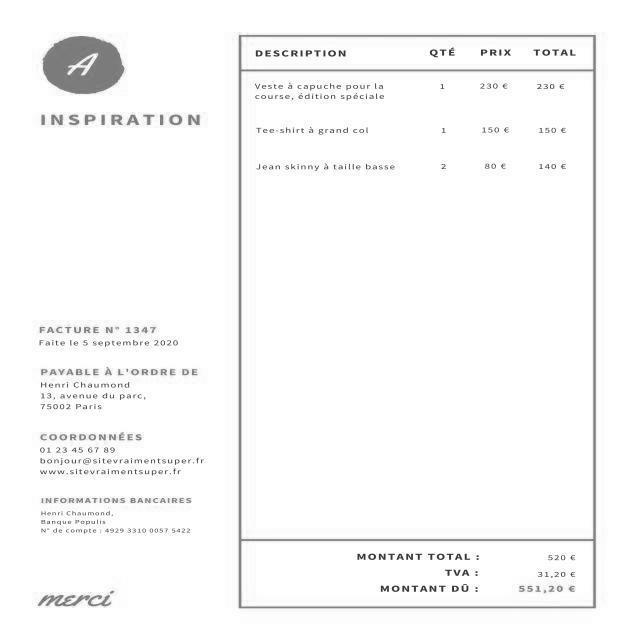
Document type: Invoice